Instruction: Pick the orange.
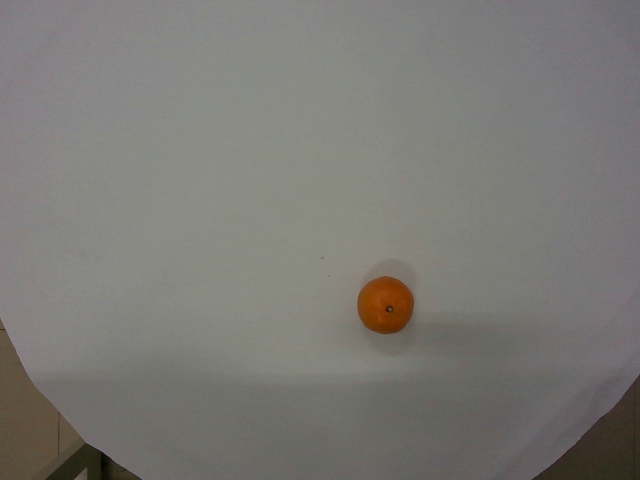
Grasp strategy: vertical